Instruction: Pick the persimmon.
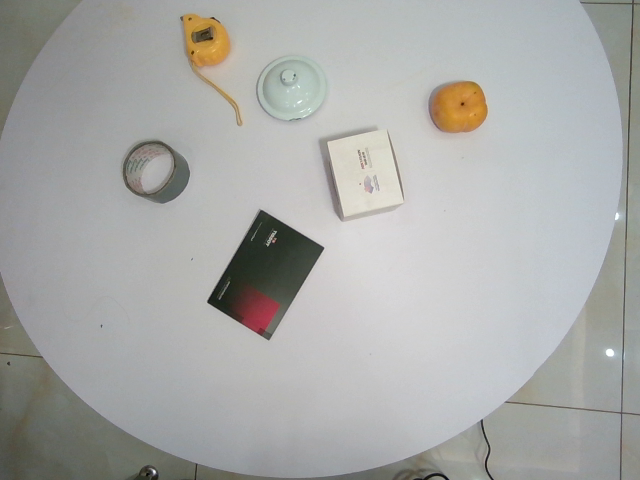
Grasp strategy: vertical